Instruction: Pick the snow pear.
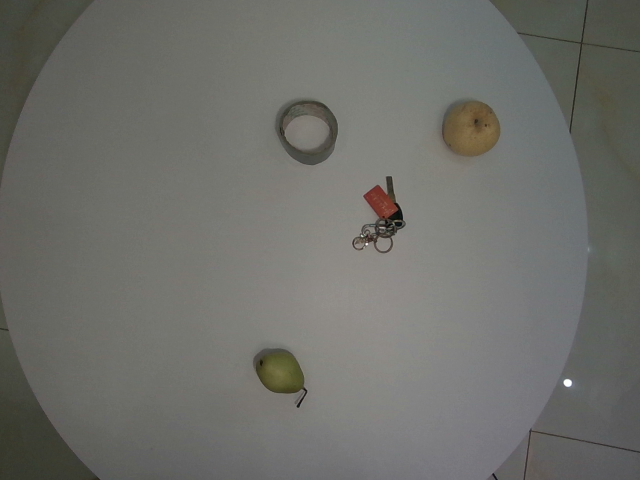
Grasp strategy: vertical